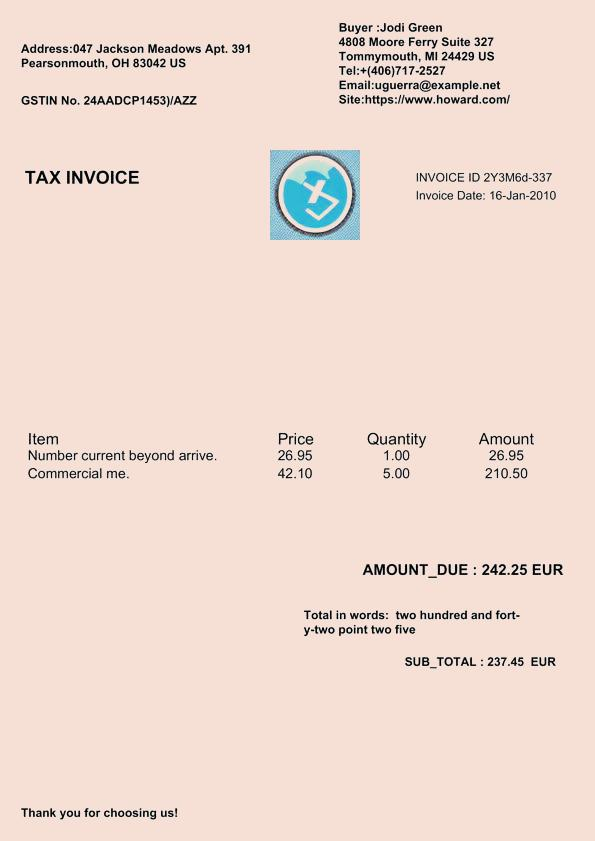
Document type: Invoice